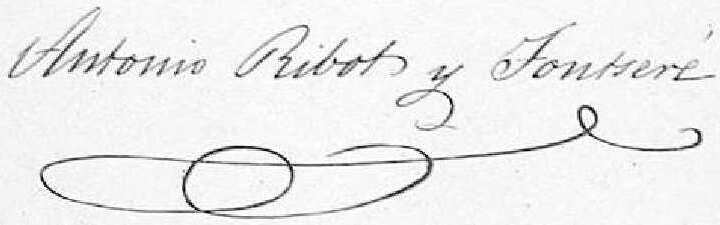
Signature of: antonio ribot y fontseré